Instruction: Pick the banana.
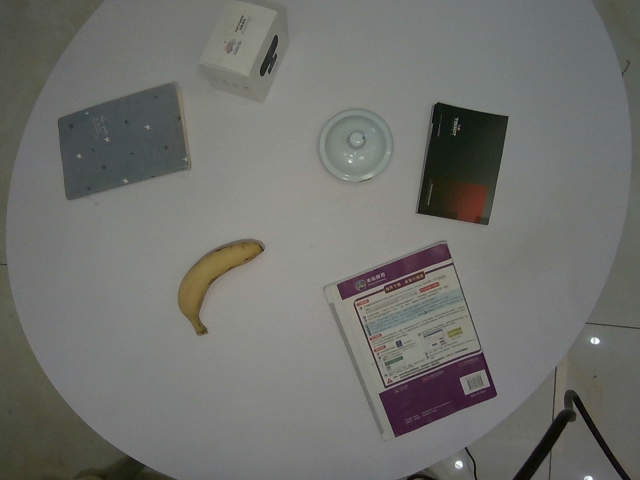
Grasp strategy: vertical